Question: What is the main concern?
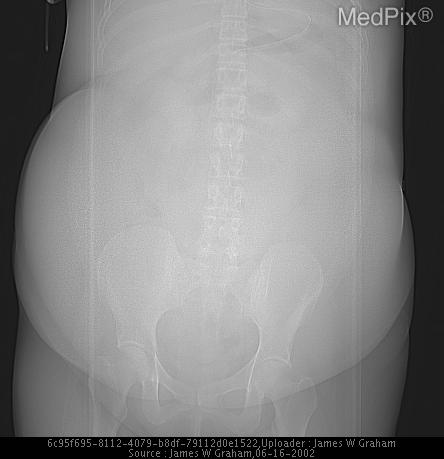
Answer: The findings suggest An acute abdominal series suggest early small bowel obstruction, with a dilated loop of small bowel and paucity of large bowel gas. The abdomen is protuberant, with centralization of bowel loops suggesting ascites. This is best demonstrated on follow up CT Scanogram obtained at a latter date.

CT images demonstrate ascites that causes mass effect on abdominal viscera, demostrated by scalloping of the liver margins.. Centralization of bowel, protruberant abdomen, and increased opacity consistent with ascites.. The patient might have a history of 28 y.o. woman with onset of crampy abdominal pain..